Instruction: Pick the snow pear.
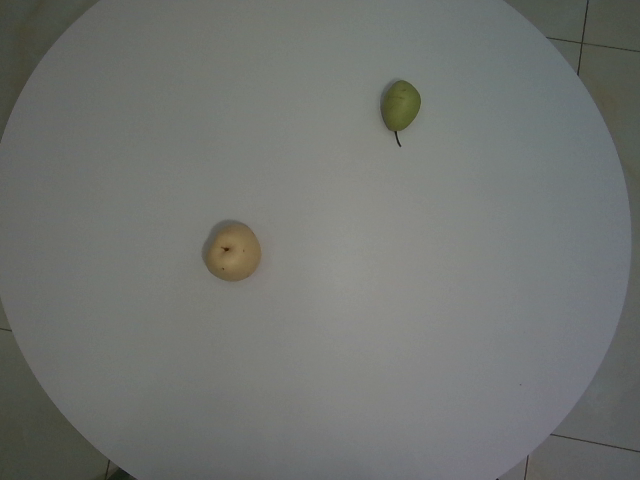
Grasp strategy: vertical